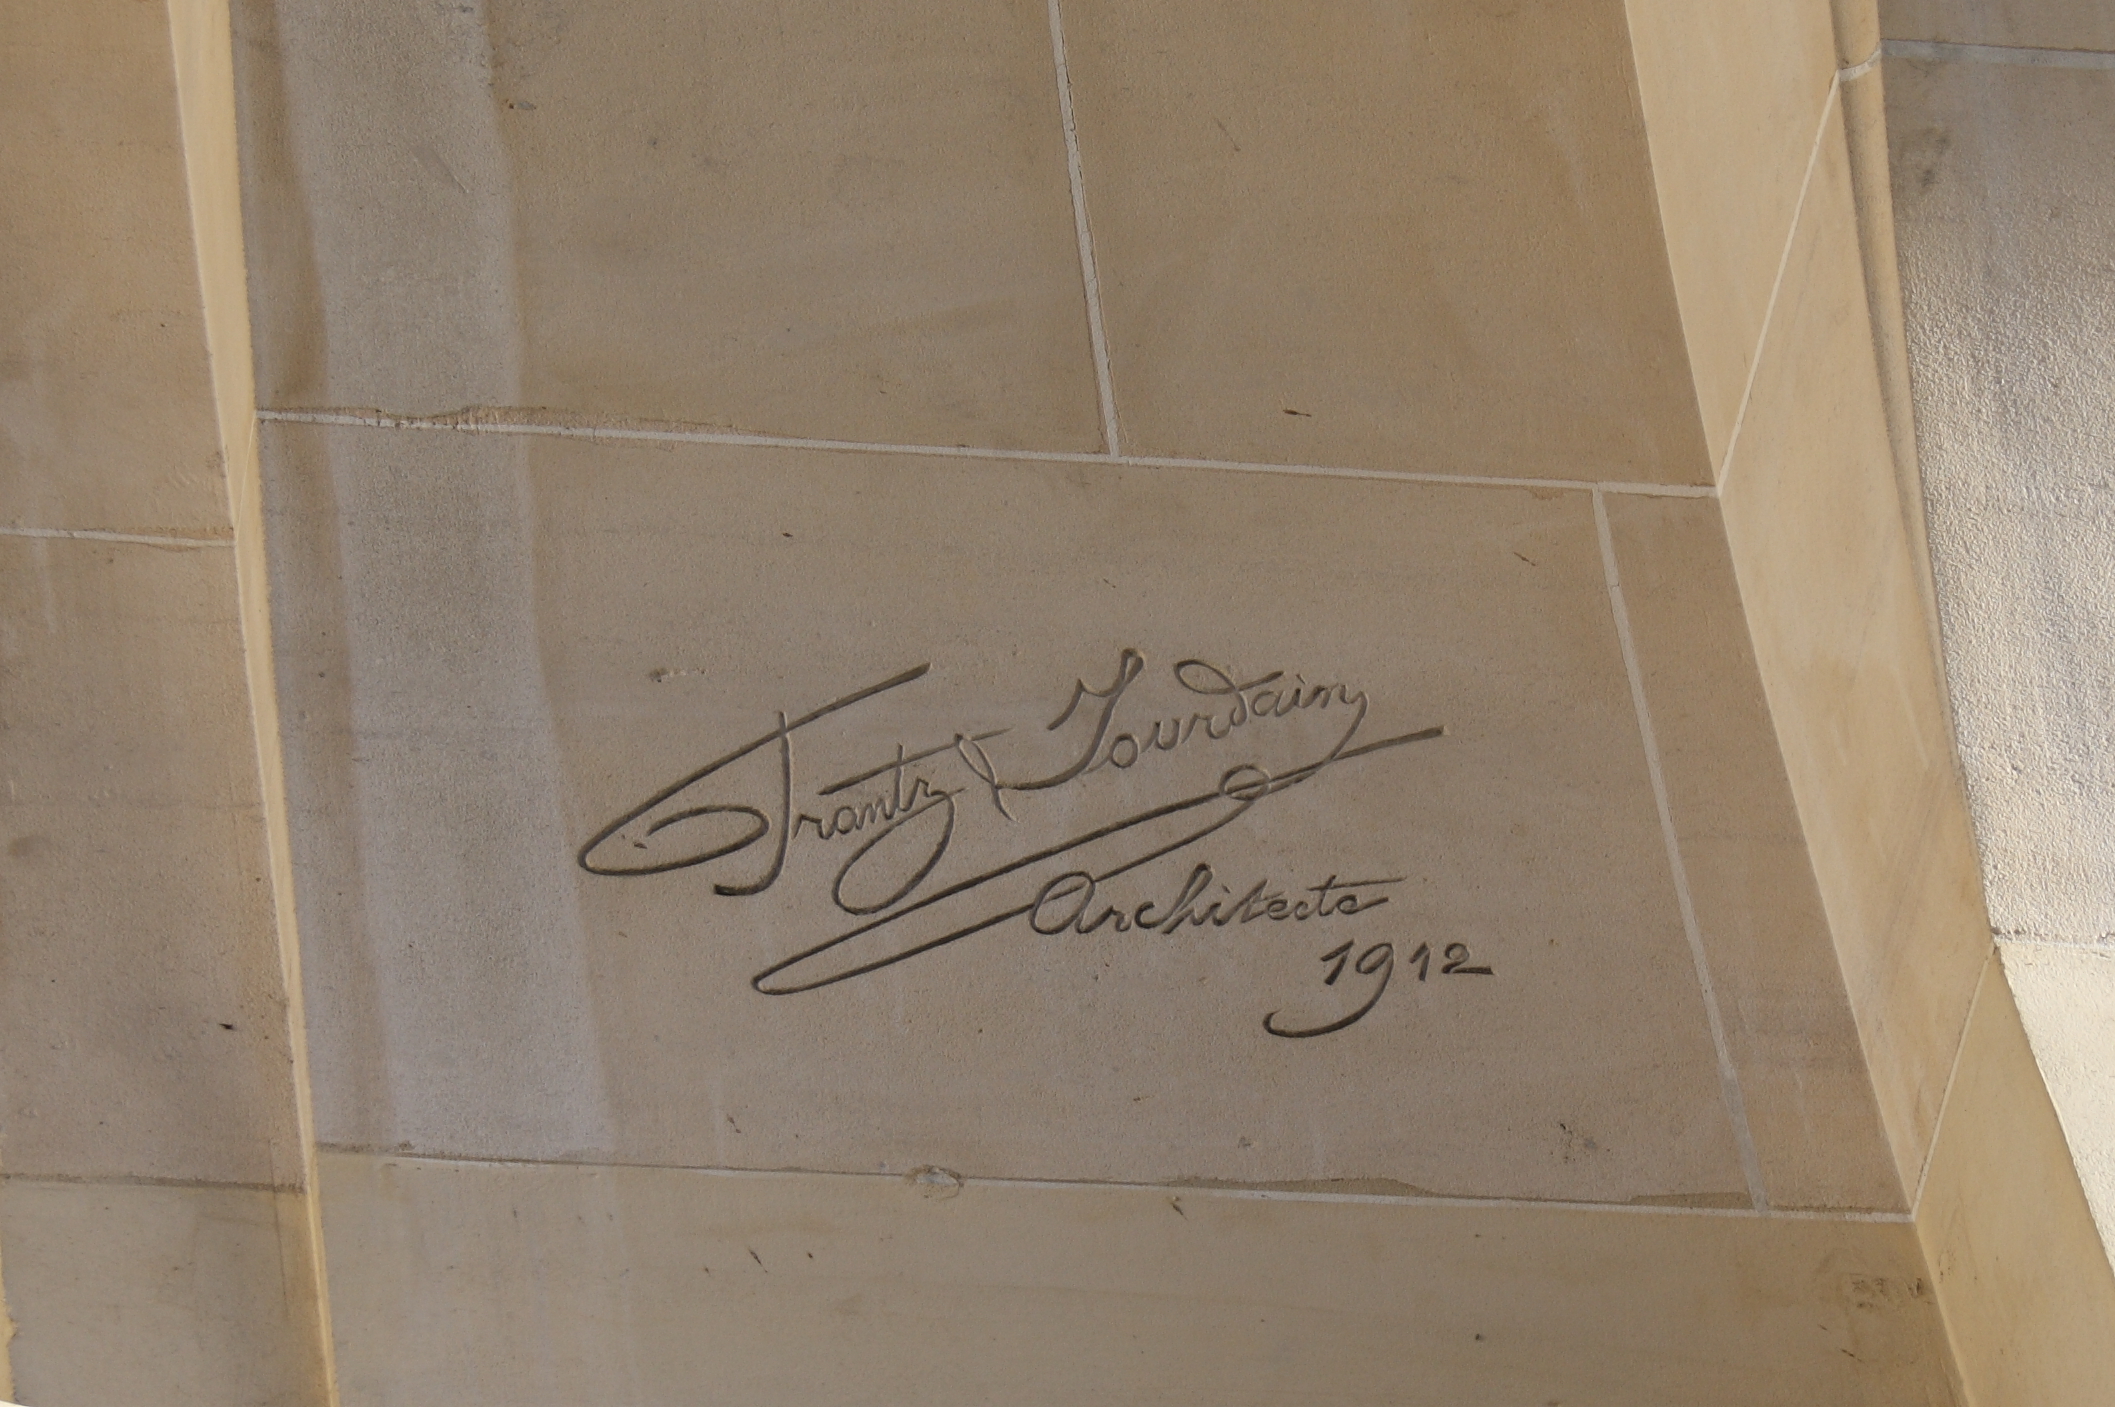
Signature of: frantz jourdain